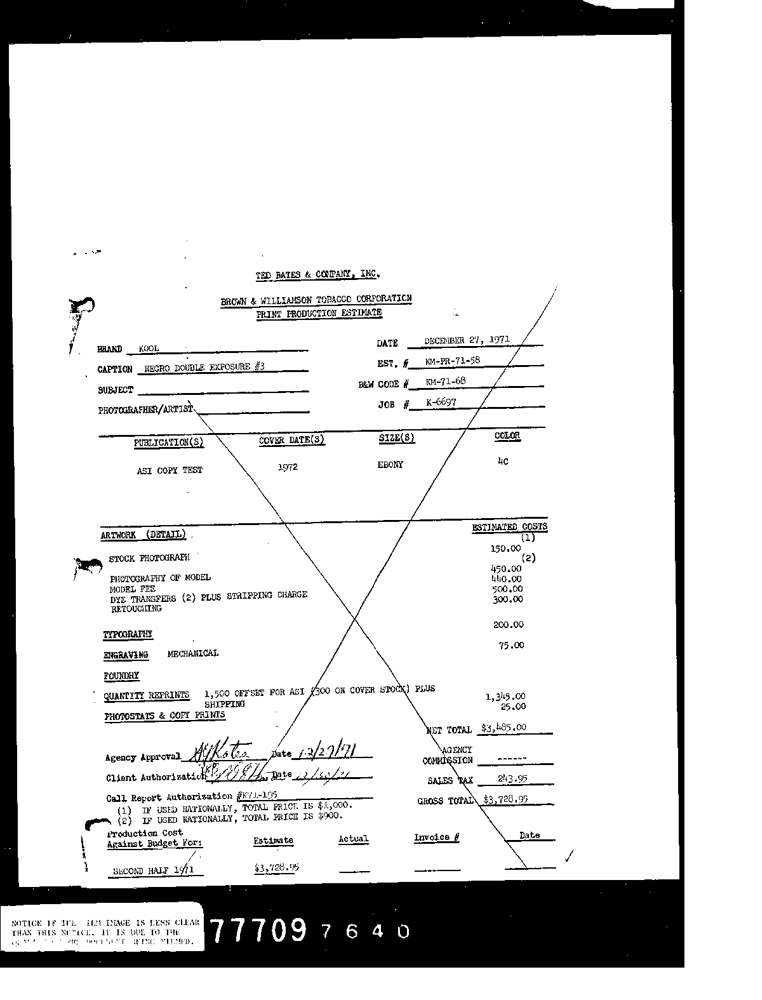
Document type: Invoice